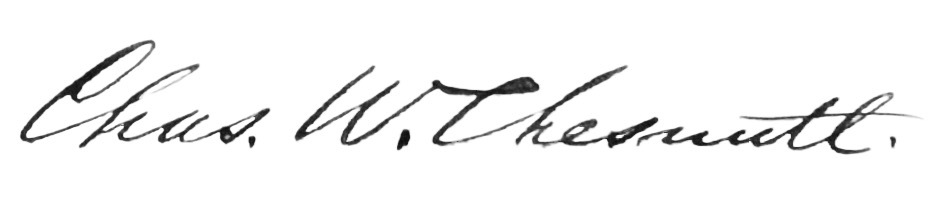
Signature of: charles chesnutt